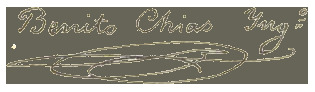
Signature of: benito chías carbó